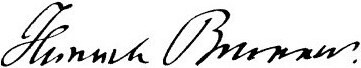
Signature of: heinrich brunner